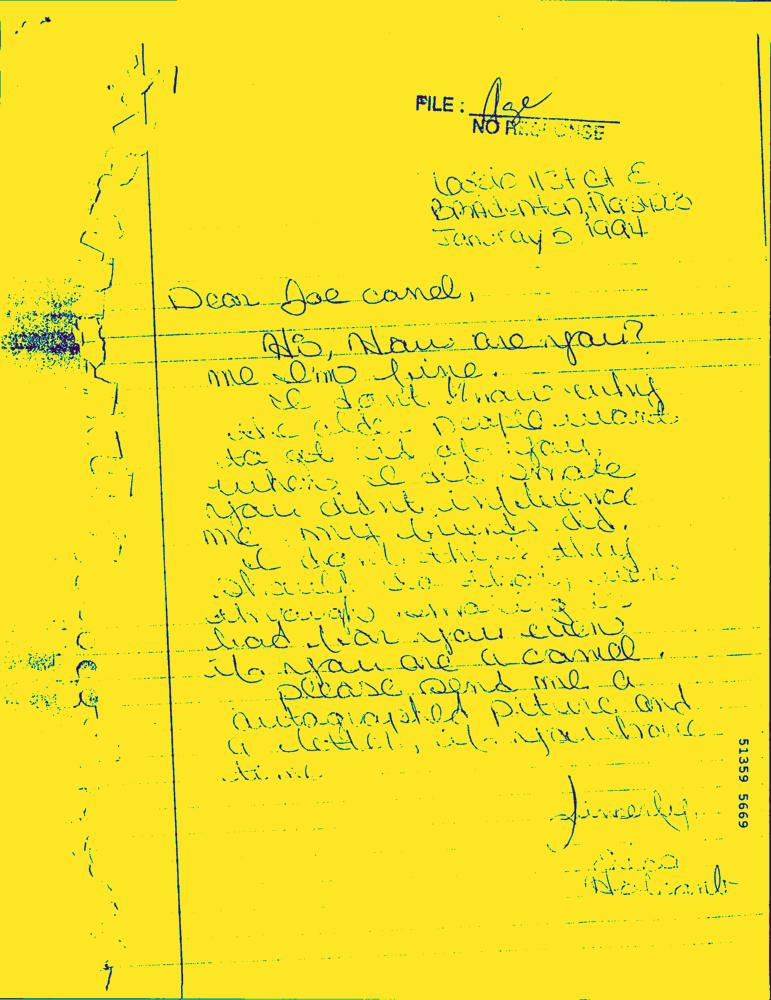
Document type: Hand-Written